Question: Describe the condition in detail:
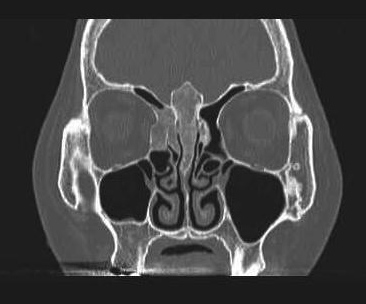
Answer: The disease is discussed as: Fibrous dysplasia is a skeletal developmental anomaly of the bone-forming mesenchyme resulting from abnormal osteoblast function. Fibrous dysplasia is a nonheritable disease related to a sporadic mutation in the gene that encodes the subunit of a stimulatory G protein on chromosome 20. As a result, osteoblasts abnormally produce fibrous tissue within the bone marrow. Fracture is the most common complication of fibrous dysplasia. Malignant transformation occurs less than 0.5% of cases.

Fibrous dysplasia represents approximately 5% of all benign bone tumors. Any bone can be affected. 70% of cases are the monostotic form whereas 30% are of the polystotic form. The incidence rates are equal in males and females. However the true incidence is unknown since many patients are asymptomatic.  Fibrous dysplasia usually presents in persons aged 3-15. Most cases manifest themselves before the age of 30. Clinically patients present with pain and deformity or with a pathologic fracture. Long bones are commonly affected. The femur is the most common long bone affected. Other common areas include the tibia, facial bones and skull.

The diagnosis is typically made with plain radiography. Characteristic radiographic findings include a relatively homogenous lucent lesion with or without bone expansion commonly described as a ground-glass appearance. Additionally the lucent lesion has a thick sclerotic border that is called the rind sign. There should be an absence of periosteal reaction. CT is commonly used to assess complex areas such as the spine, pelvis, chest and craniofacial bones. CT is very useful in evaluating the extent of disease in these complex areas. Nuclear imaging may also be used in conjunction with other imaging modalities to assist with the diagnosis of fibrous dysplasia. However nuclear imaging is not specific for fibrous dysplasia. Needle biopsy can be used to confirm the diagnosis if there is uncertainty.

Asymptomatic patients do not require treatment. Bisphosphonates have been shown to be helpful treating chronic bone pain associated with fibrous dysplasia. Surgical treatment is indicated for the treatment and prevention of pathologic fractures. Surgery may also be utilized for the treatment of severe deformity.